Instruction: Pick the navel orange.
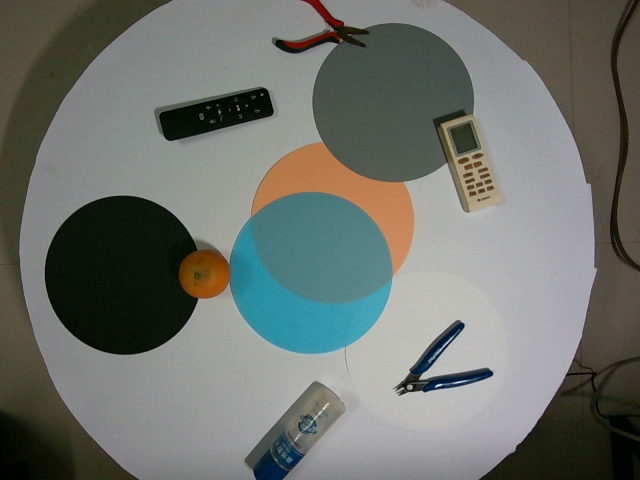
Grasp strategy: vertical